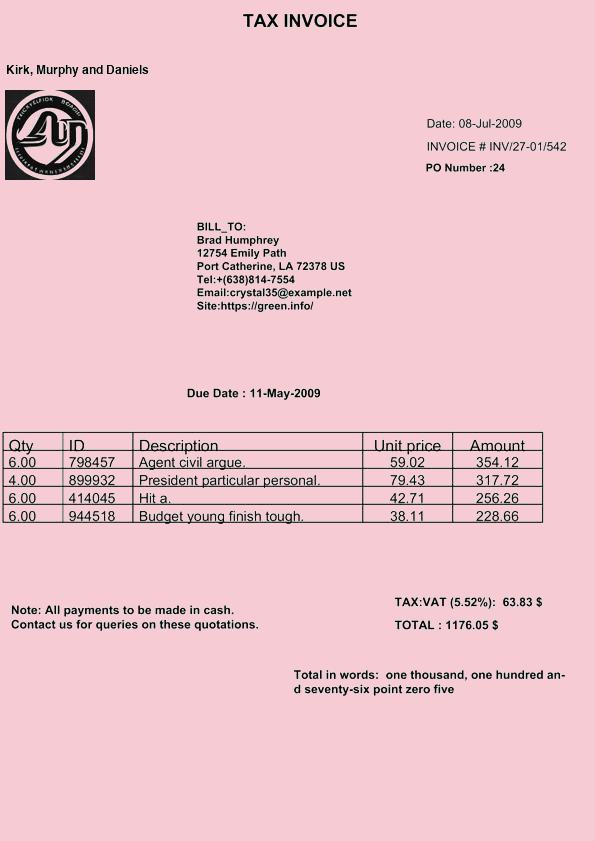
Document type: Invoice